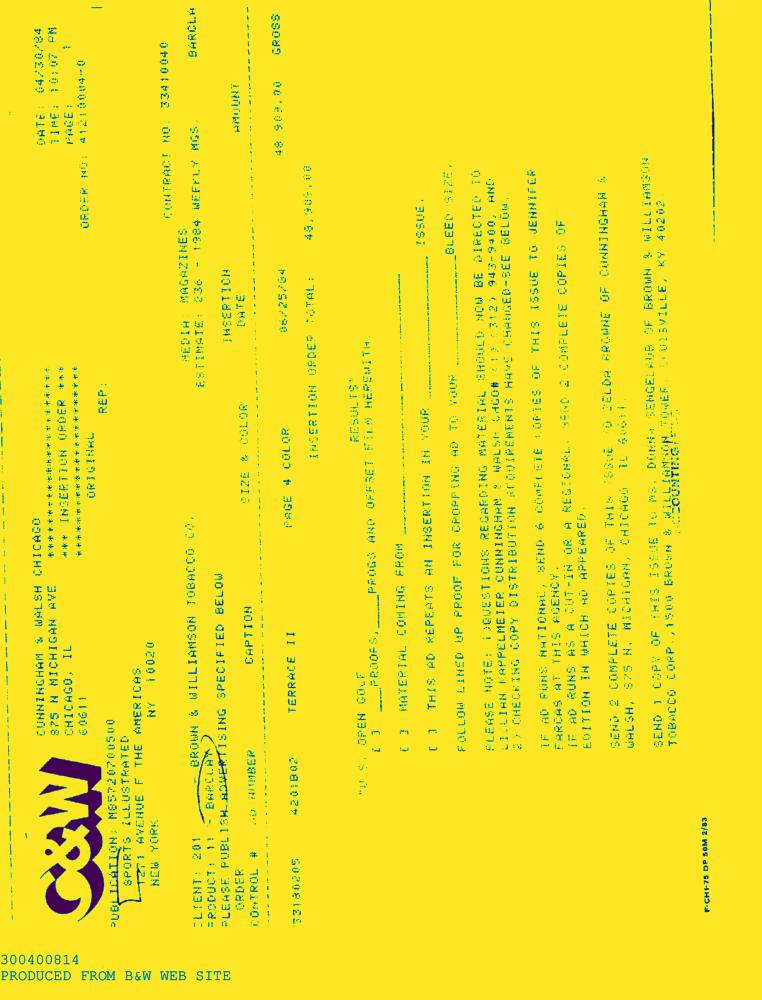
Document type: AD